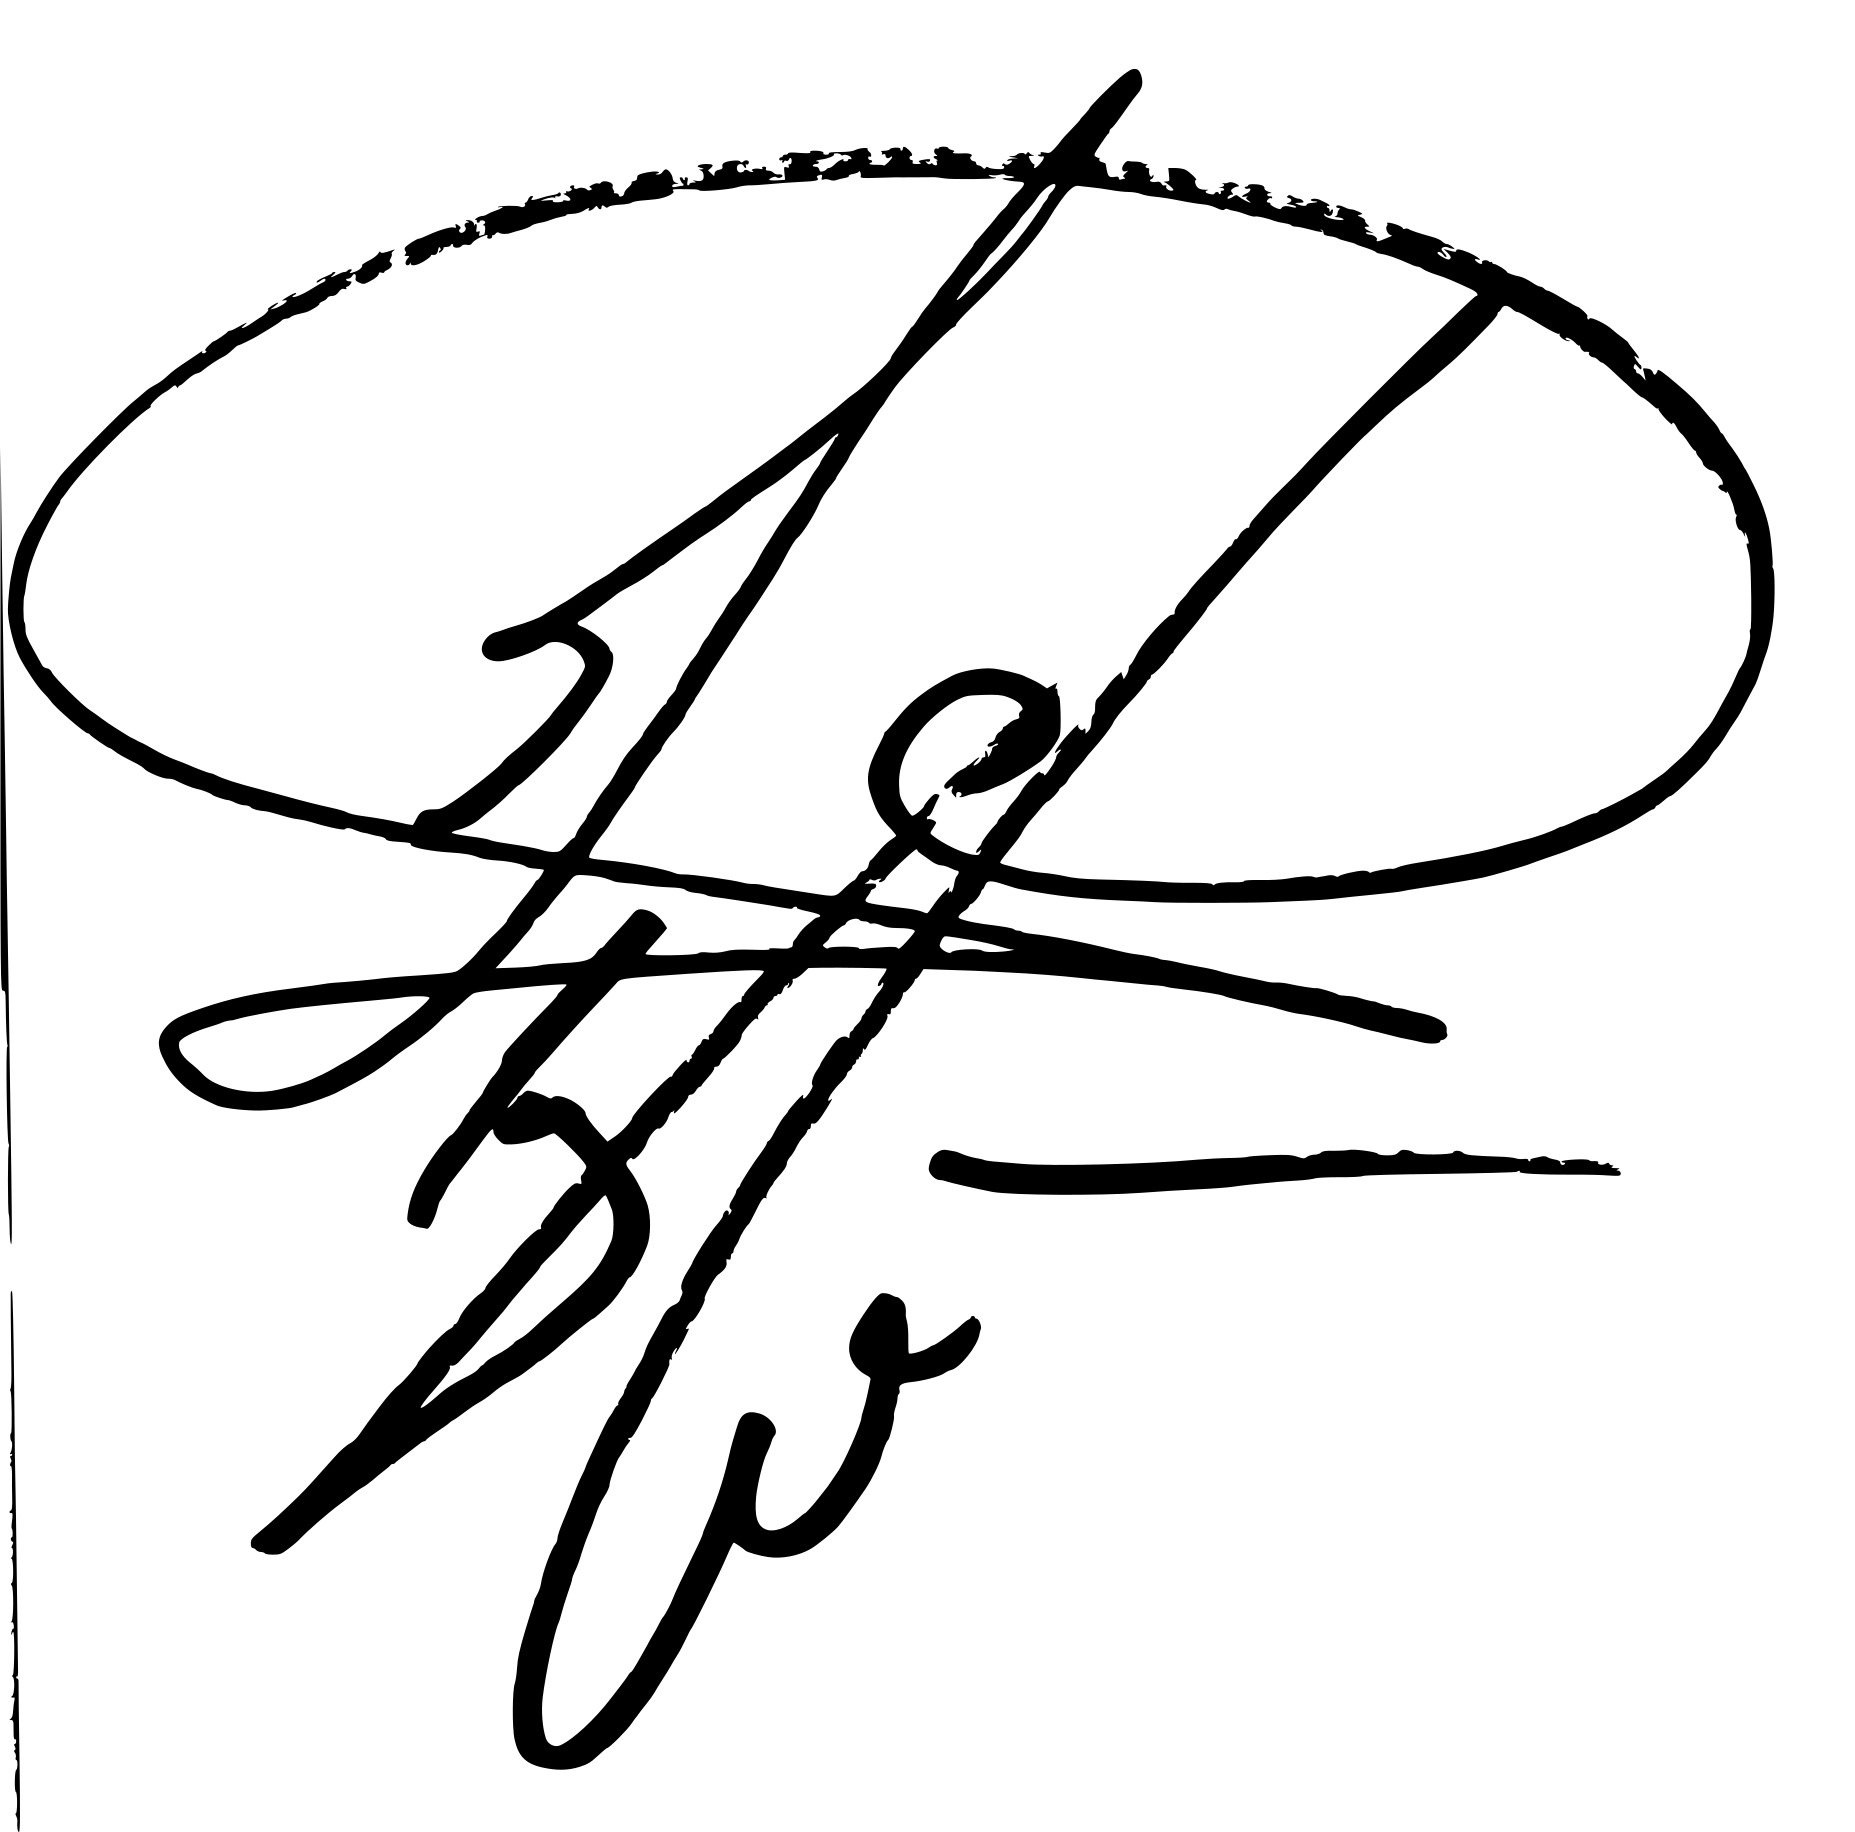
Signature of: andrei knyazev